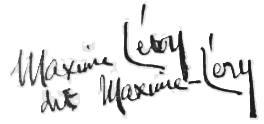
Signature of: maxime léry